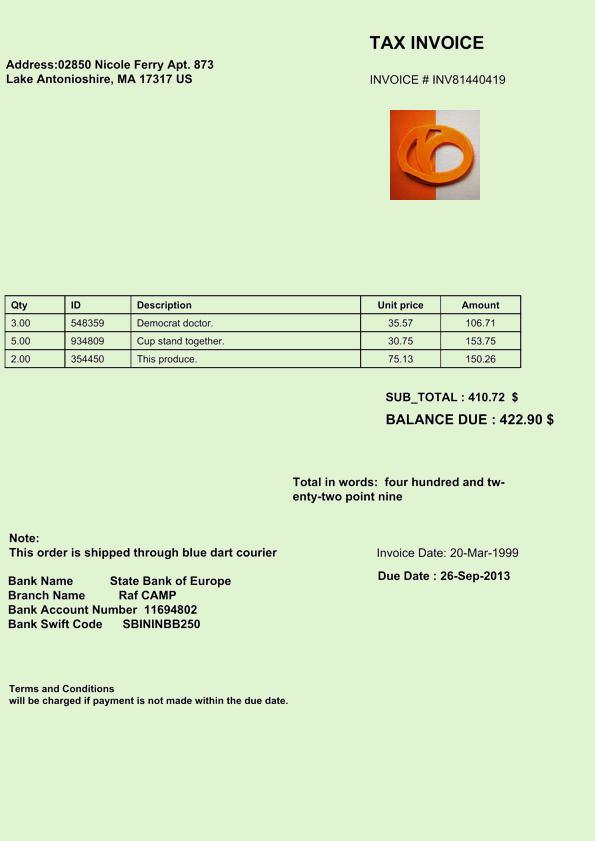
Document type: Invoice